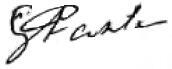
Signature of: gherman pântea